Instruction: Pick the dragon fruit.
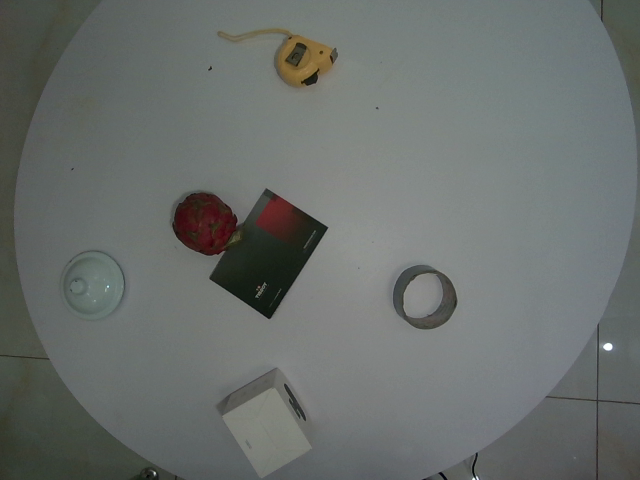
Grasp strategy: vertical